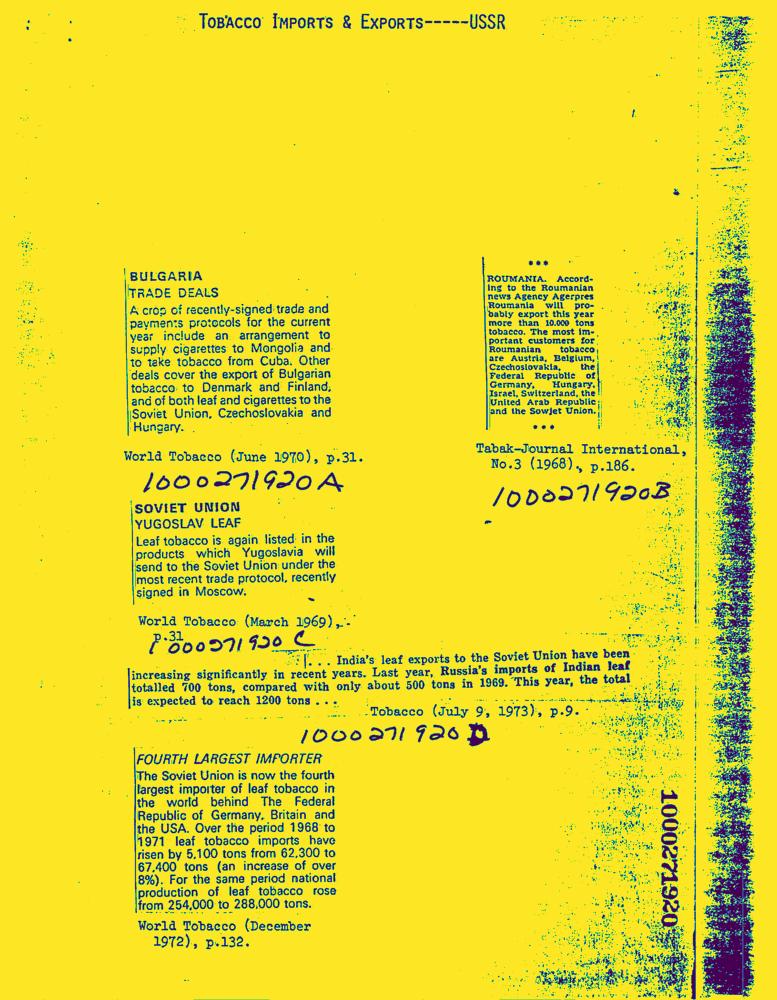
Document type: News-Article